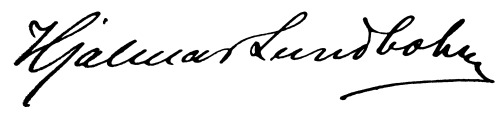
Signature of: hjalmar lundbohm